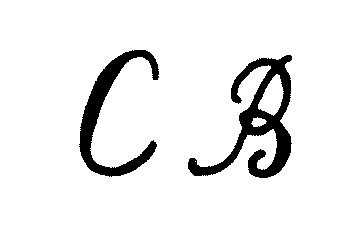
Signature of: constant bourgeois